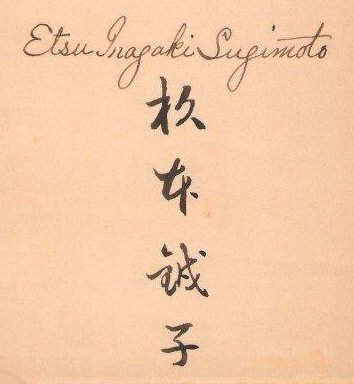
Signature of: etsu inagaki sugimoto